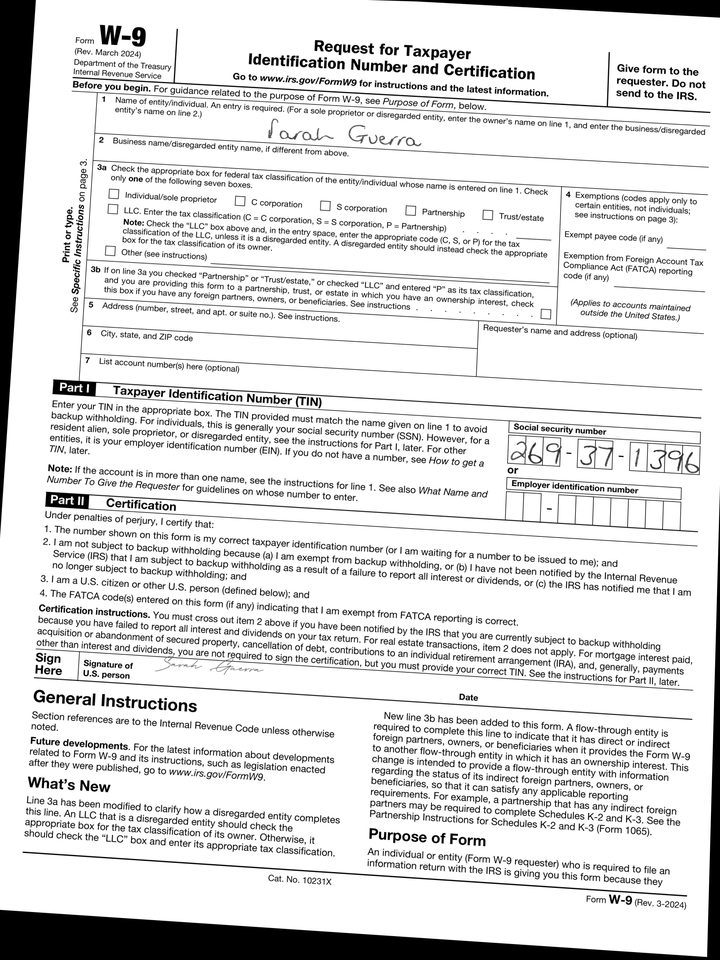
cbx: no
ssn: 269371396
enm: Sarah Guerra